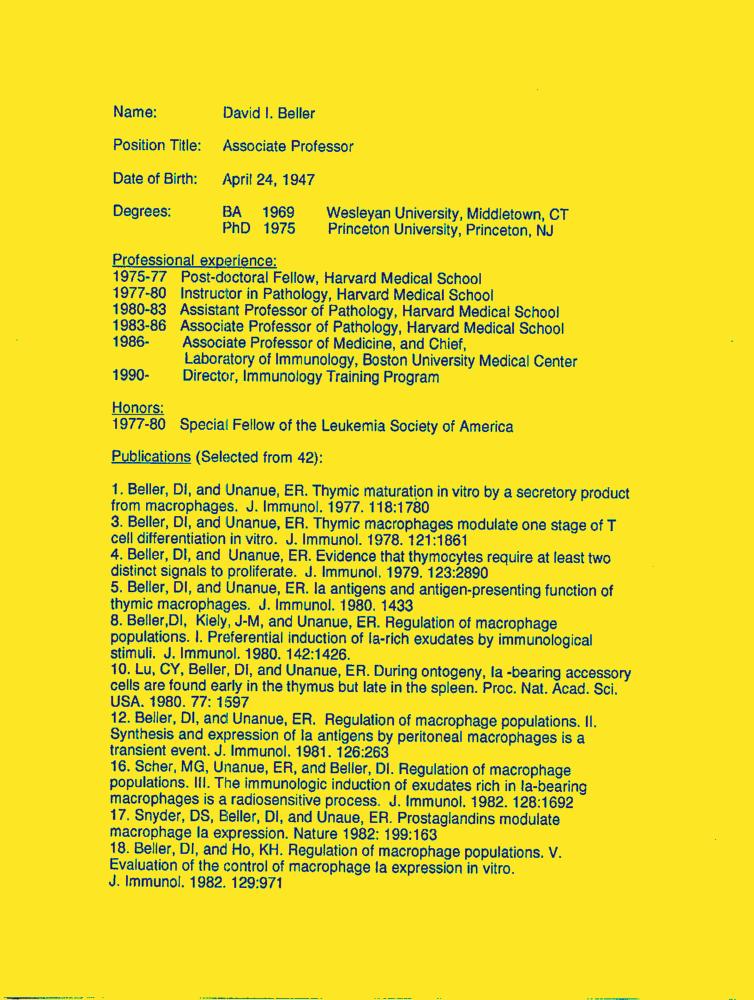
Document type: Resume-Doc